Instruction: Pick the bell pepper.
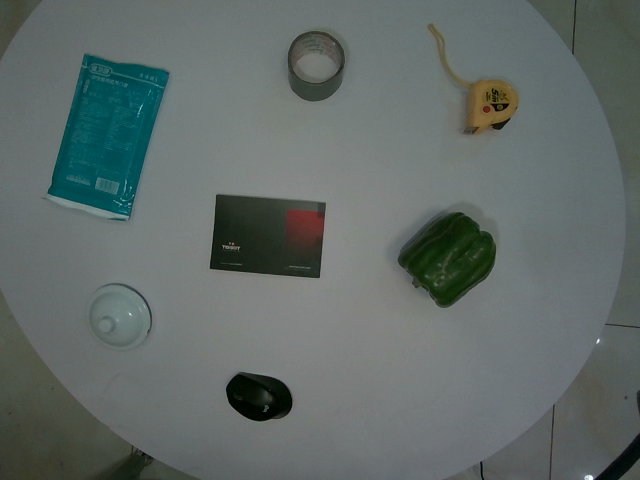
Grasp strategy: vertical